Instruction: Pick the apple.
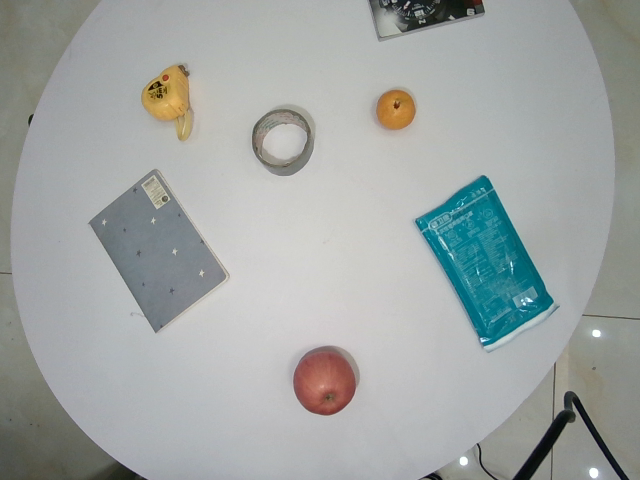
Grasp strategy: vertical